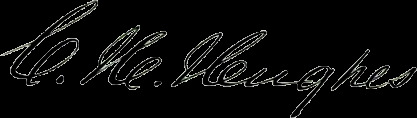
Signature of: charles hamilton hughes